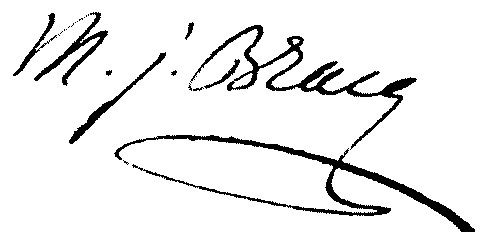
Signature of: martin joseph bracq